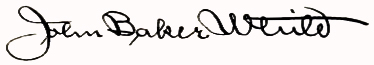
Signature of: john baker white